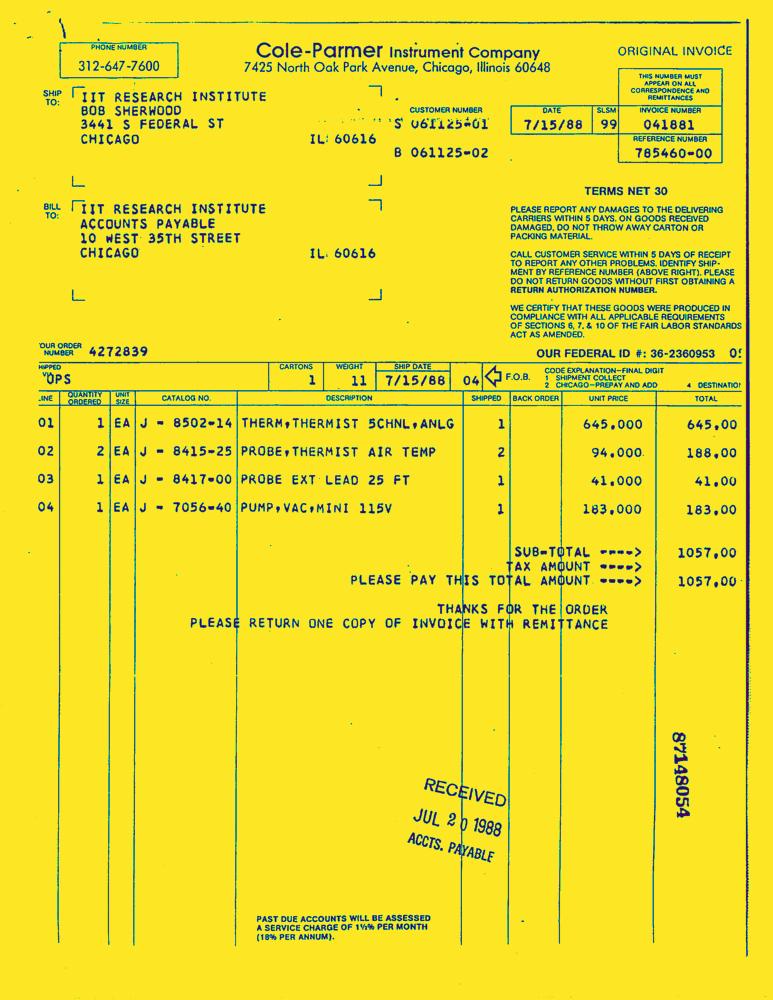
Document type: Invoice-Doc